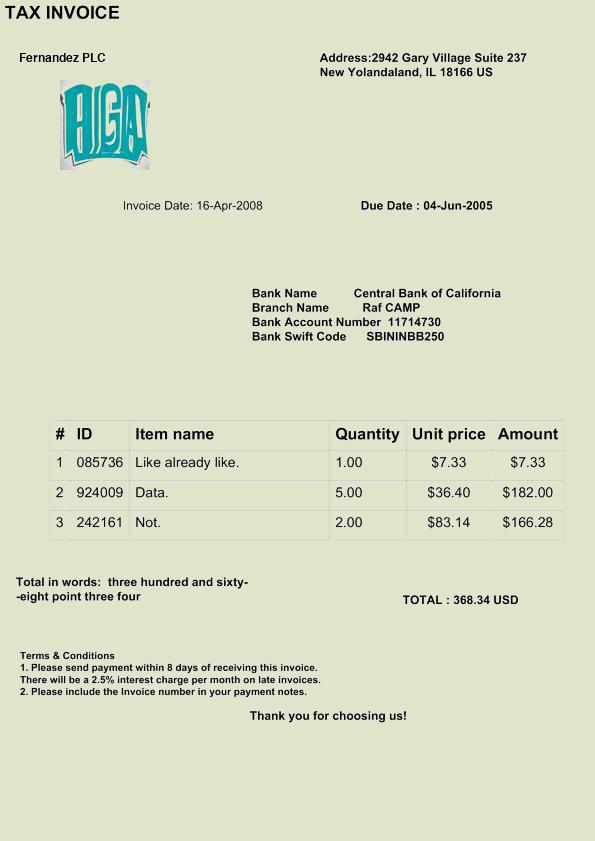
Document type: Invoice